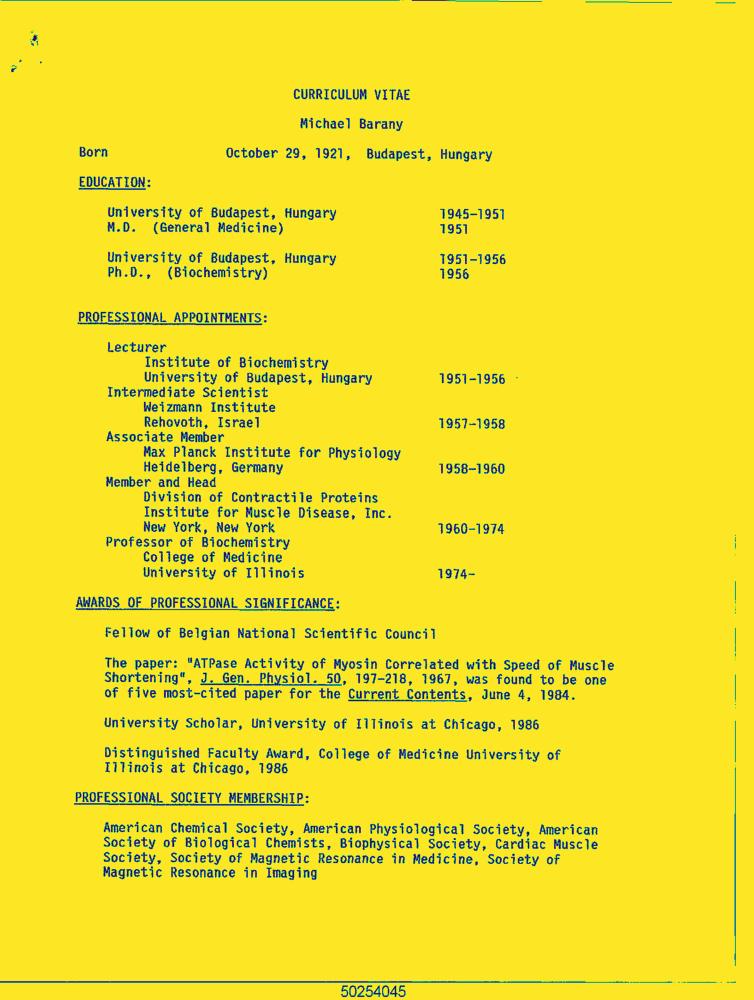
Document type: Resume-Doc